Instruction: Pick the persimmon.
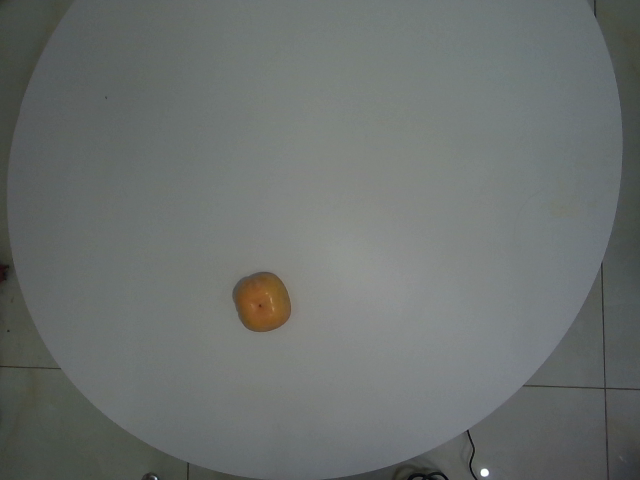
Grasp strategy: vertical